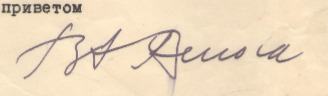
Signature of: břetislav benda